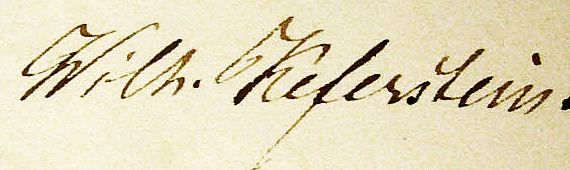
Signature of: wilhelm moritz keferstein